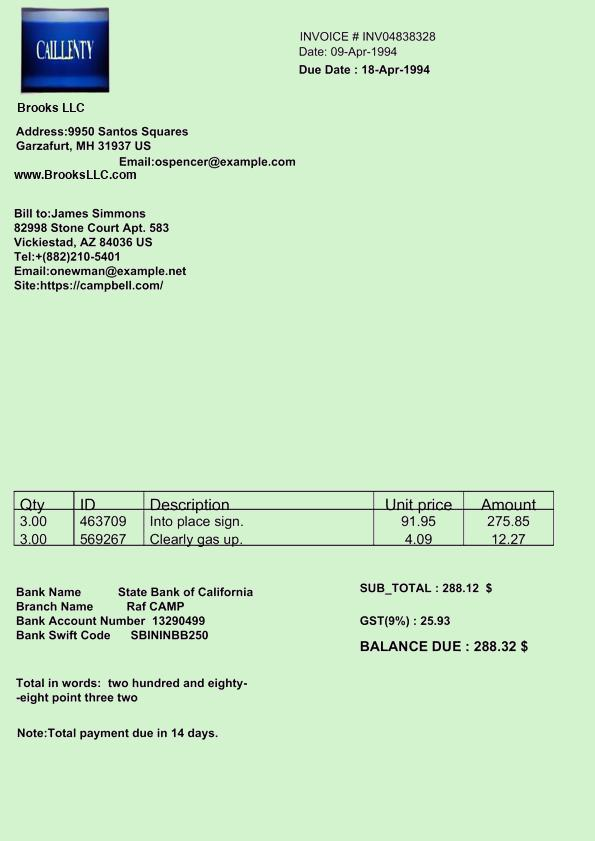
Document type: Invoice